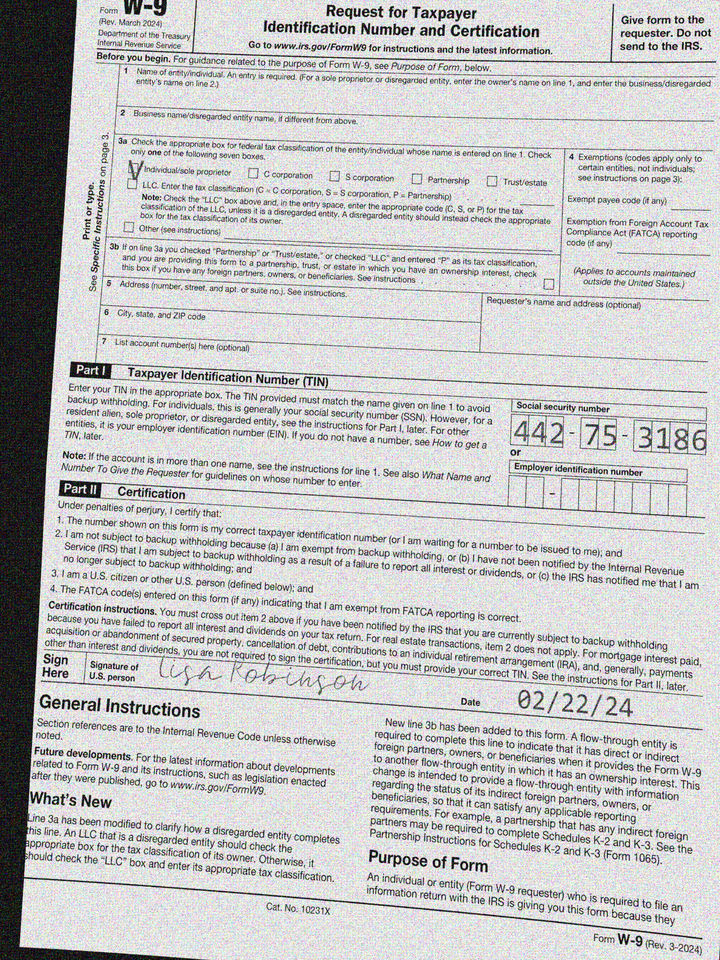
cbx: yes
ssn: 442753186
sdt: 02/22/24